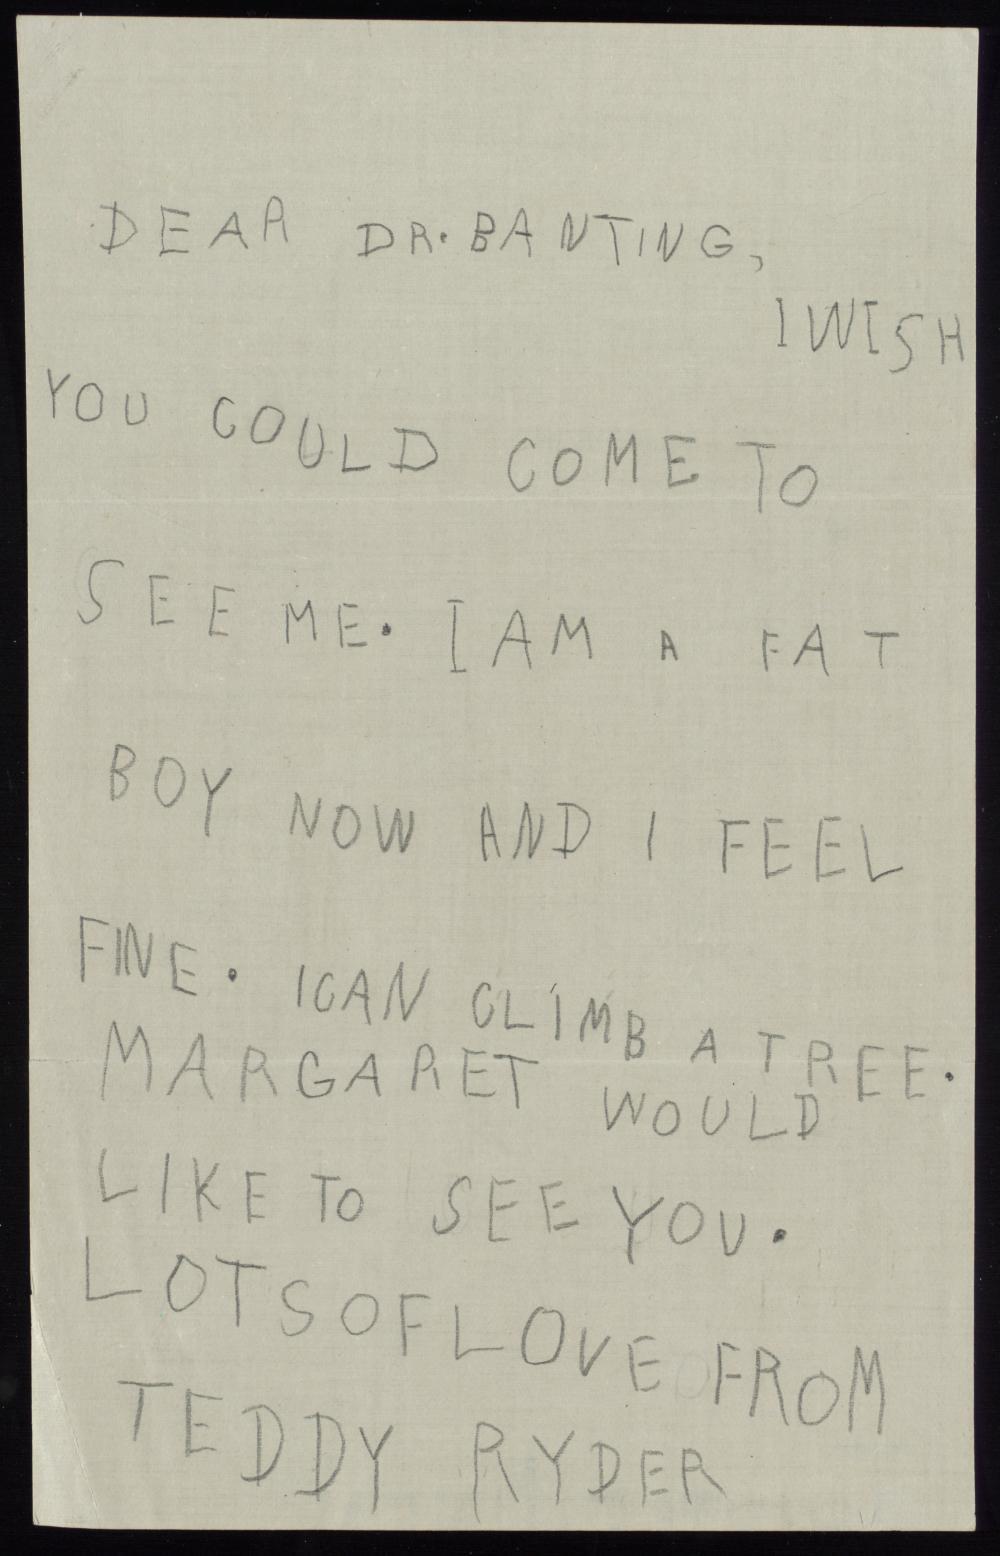
Signature of: theodore ryder